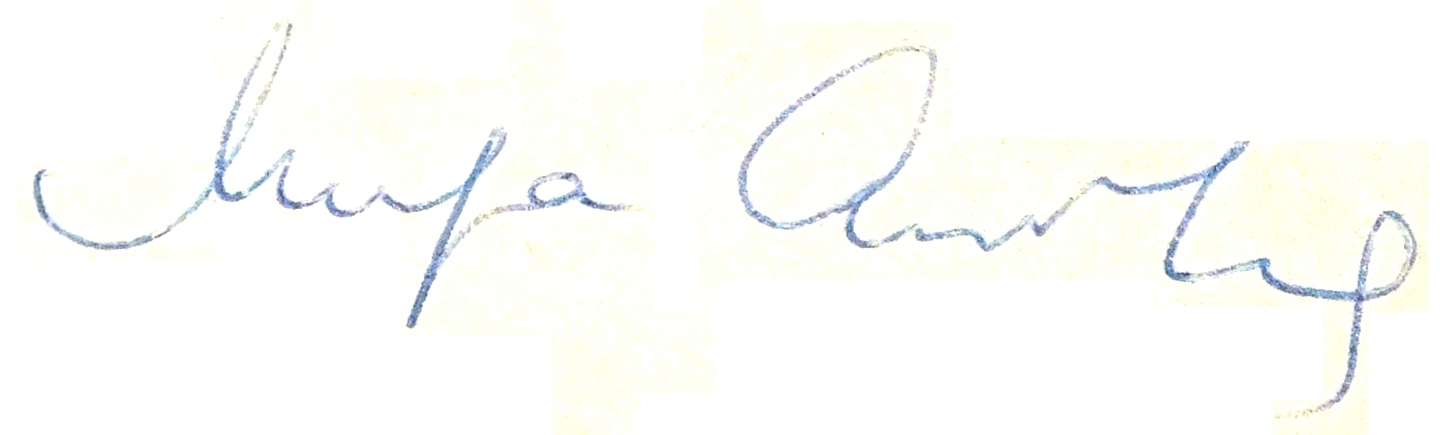
Signature of: mira alečković